Patient: Male, age 33
Our case was a 33 years old male, a resident of Kathmandu, who was admitted two and a half years ago with fever on and off for one month, productive cough and shortness of breath. He was of average weight, was non-vegetarian, with history of consumption of crabs and snails over the last three years. He was found to have pleural effusion on ultrasound. Laboratory reports at the time showed leukocytosis, 15,400/cu mm with normal differential counts and a raised ESR of 25 mm in 1 hour. CRP was positive. The peripheral blood smear did not show any abnormal cells and liver function test and renal function test were also normal. Sputum test was negative for acid fast bacilli (AFB) or parasitic structures. Pleural fluid was tapped under image guidance and sent for biochemical, microbiological and cytological evaluation. It showed raised protein (6.4g/dL) and Lactate dehydrogenase (LDH) (1243IU/L). No organisms were found. The cell count was low but consisted predominantly of lymphocytes. Based on these finding, even though no definite proof of tuberculosis was found, patient was started on antitubercular treatment. Initially the patient showed improvement.
However, about one year later patient presented again to the hospital with cough, heaviness in chest and hemoptysis. HRCT chest showed a small irregular cavitary lesion measuring 18 x 14 x 15mm with small fluid level in the superior segment of lower lobe of left lung. The cavity was surrounded by ground glass density, multiple small nodules and linear streaks extending to the pleura in the medial aspect. No abnormal enhancement was seen on the contrast enhanced images (Fig. 1).
Overall impression was of pulmonary TB. His laboratory tests showed a normal complete blood count but raised ESR, 49mm in 1 hr. His lipid profile was deranged but otherwise, renal and liver function tests were normal. Patient also underwent bronchoscopy which did not reveal any additional abnormality. Sputum, bronchial brushing and bronchoalveolar lavage were also examined, all of which were negative for any organisms and for malignant cells. This time sputum examination by geneXpert, i.e. (Polymerase chain react) was also done which also did not reveal any tubercle bacilli. Mantoux test was positive with an induration of 21mm. Patient was sent home with antibiotics and reassurance and kept on follow up.
However, his symptoms got worse with increasing hemoptysis and fever and the patient was suspected to have aspergillosis in the cavitary lesion identified by HRCT and so he underwent a lobectomy. Gross examination of the lung showed a shiny pleura and spongy brown cut surface. A tiny cavitary lesion measuring 5 mm was identified. Representative sections were taken. Hematoxylin and eosin stained sections revealed a parasitic structure within the cavity with a thick cuticle and some serous glands within the body cavity. The cavity had denuded epithelium and was lined by palisading histiocytes. There was dense lymphohistocytic infiltration along with few eosinophils and many foreign body granulomas. Within these foreign body giant cells, multiple refractile oval to angulated ova were identified. These structures were positive on Periodic acid Schiff (PAS) stain (Fig. 2, Fig. 3).
The surrounding lung parenchyma showed mild edema. With these findings a diagnosis of paragonimiasis was made. Species identification was not possible. Serological tests were not available for confirmation.
Keywords: nepal, paragonimiasis, tuberculosis
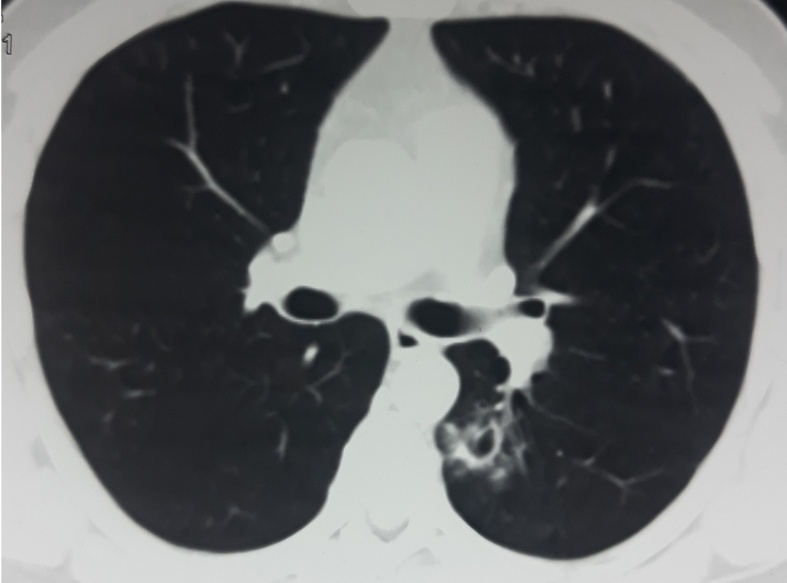
Image caption: CT Lung window showing a cavitating lesion, small nodules and linear streaks extending to the pleura.